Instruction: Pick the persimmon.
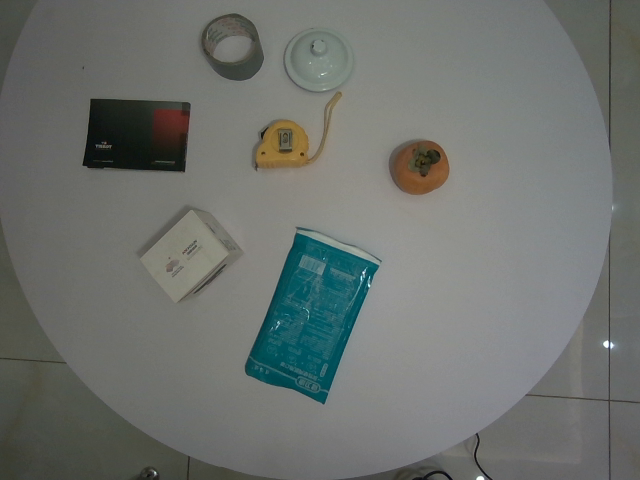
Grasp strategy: vertical